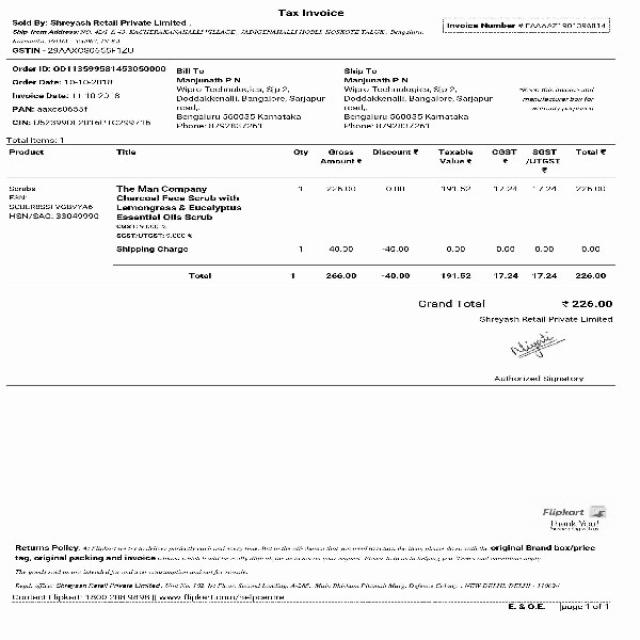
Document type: Invoice